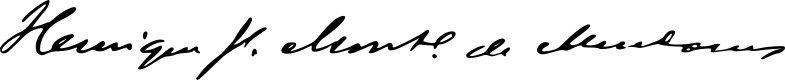
Signature of: henrique de mendonça